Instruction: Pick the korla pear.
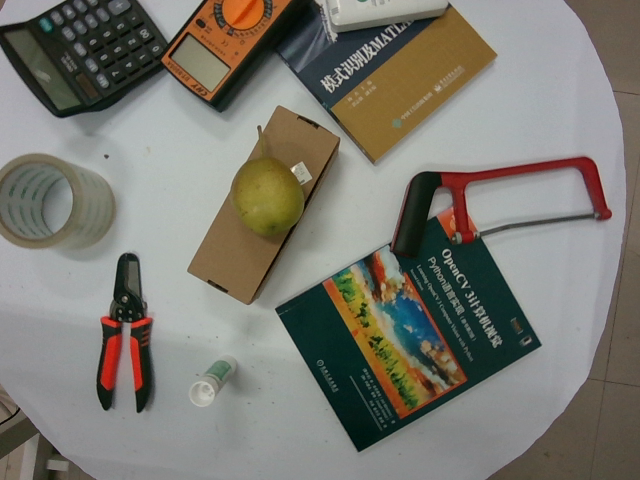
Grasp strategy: vertical